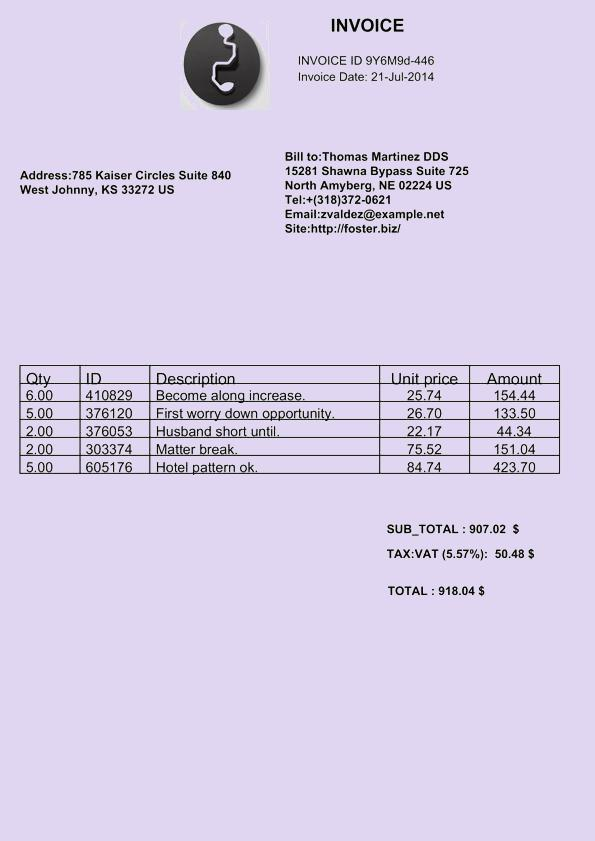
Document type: Invoice